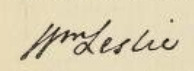
Signature of: william leslie